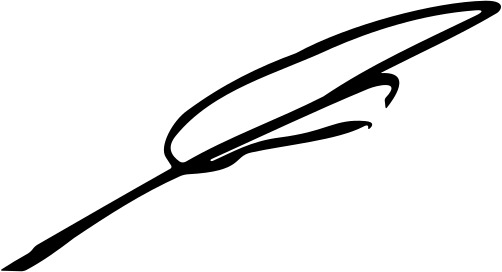
Signature of: salman bin abdulaziz al saud